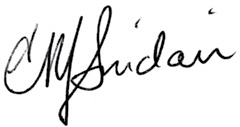
Signature of: murray sinclair